Question: What type of tax is indicated in the document, personal property or real estate?
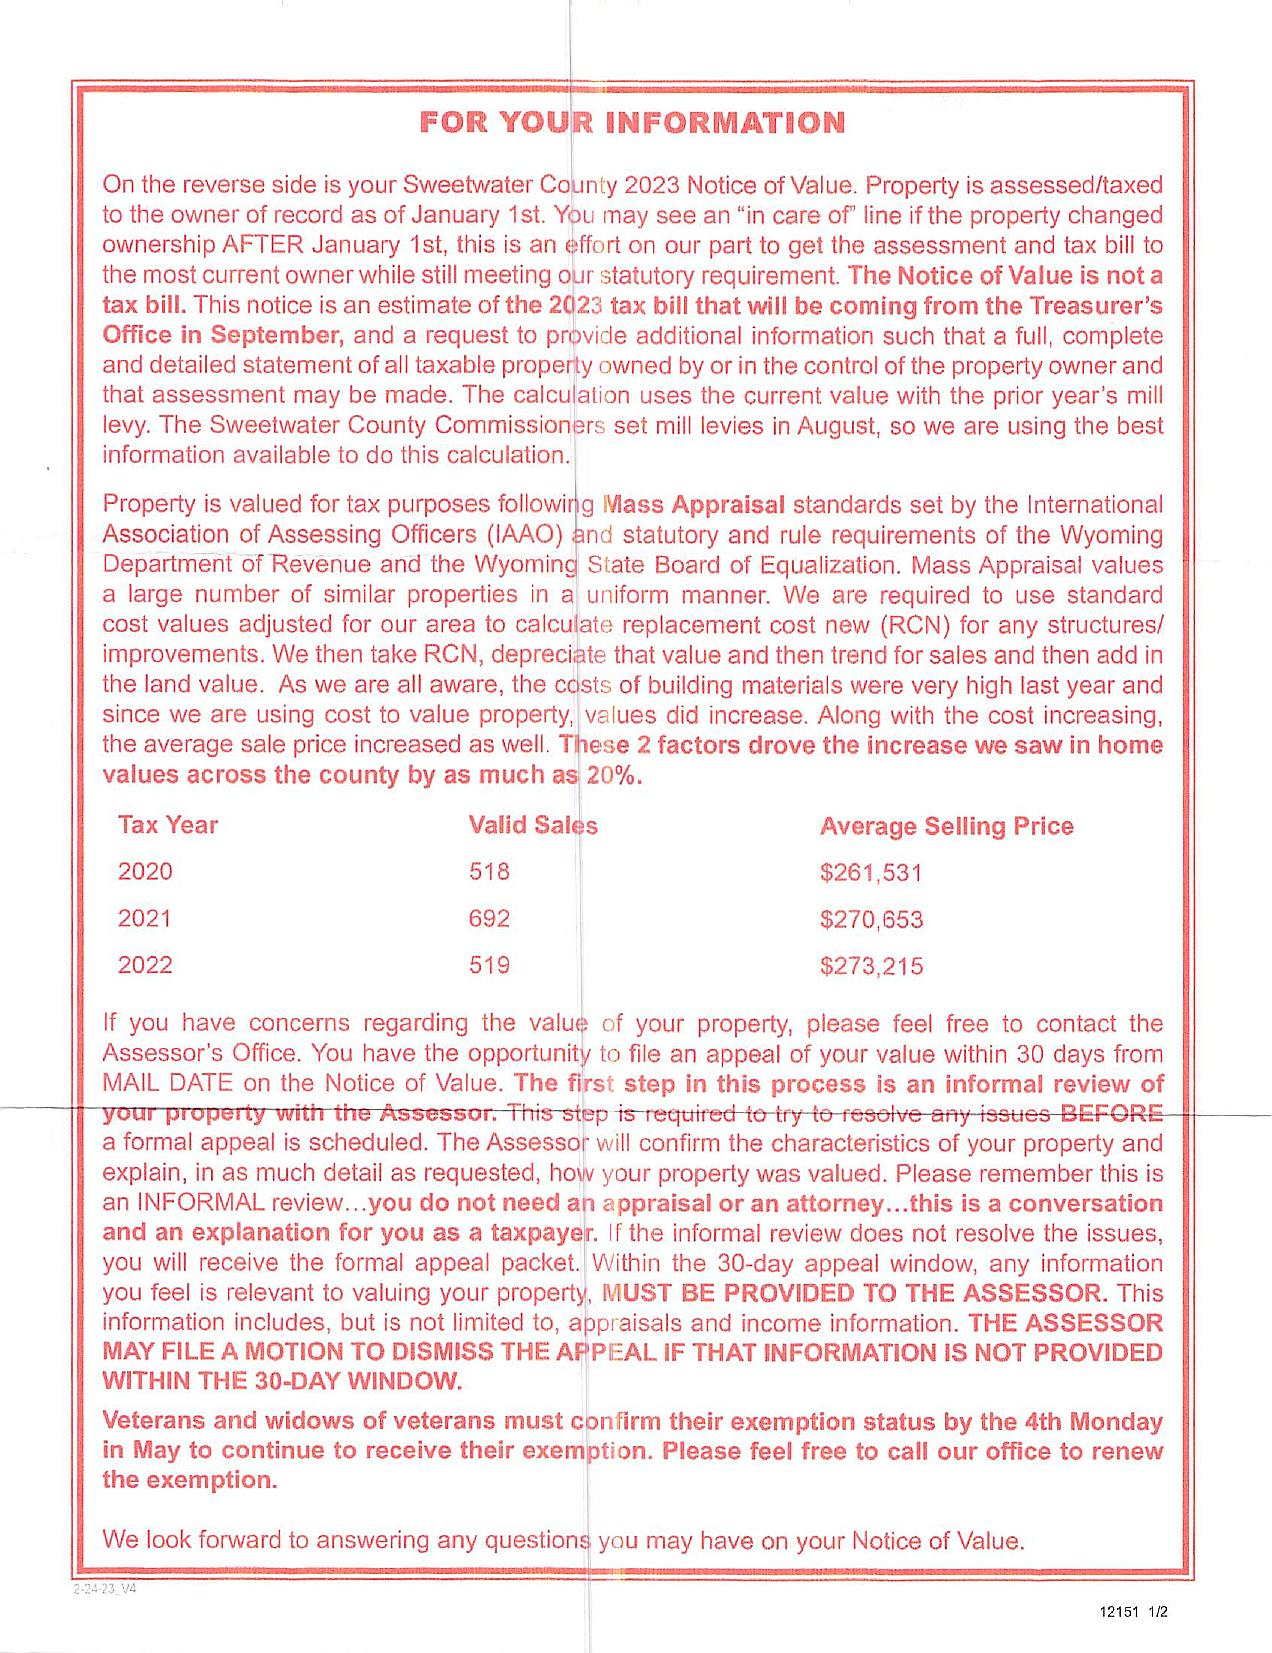
Answer: "Real Estate Tax"